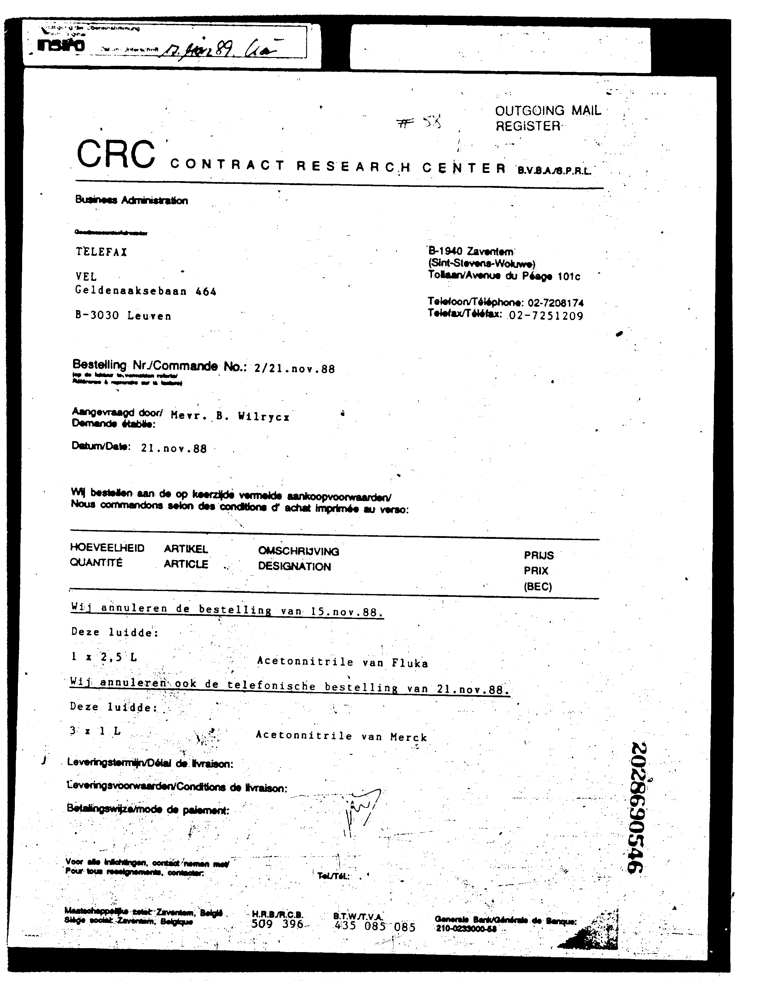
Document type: Invoice